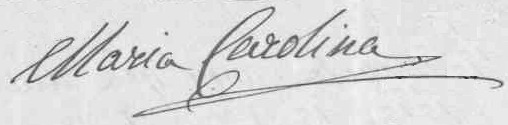
Signature of: princess maria carolina duchess of berry